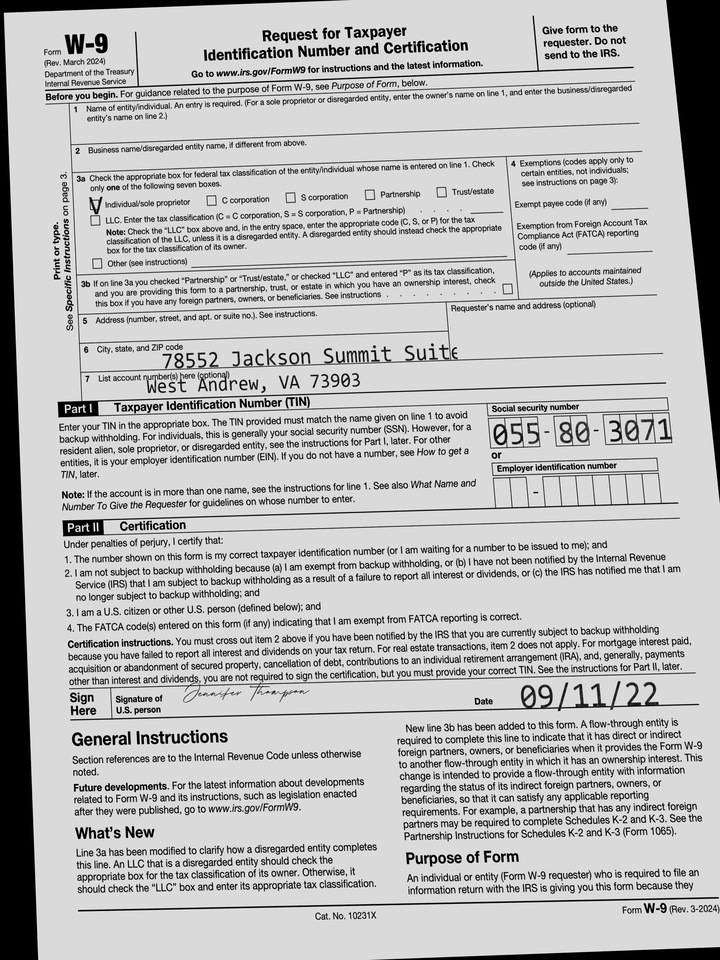
adr1: 78552 Jackson Summit Suite 818
adr2: West Andrew, VA 73903
cbx: yes
ssn: 055803071
sdt: 09/11/22